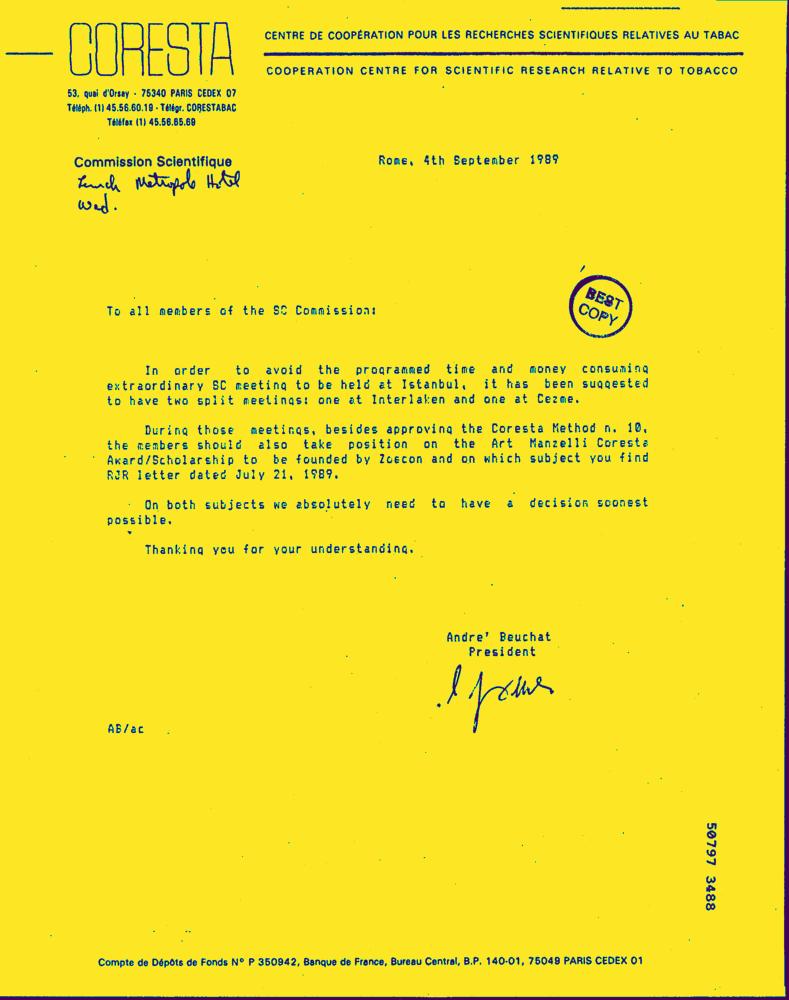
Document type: Letter-Doc